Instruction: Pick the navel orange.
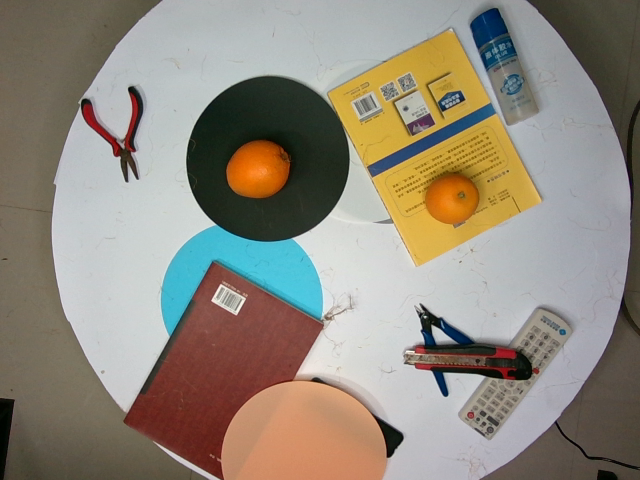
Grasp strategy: vertical